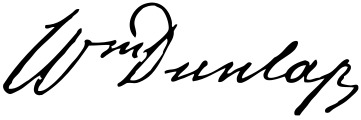
Signature of: william dunlap